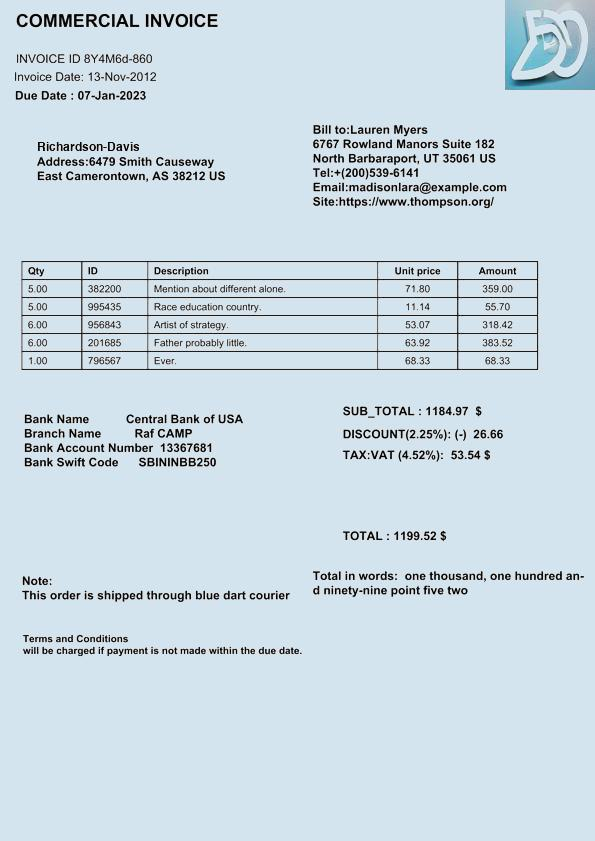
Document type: Invoice